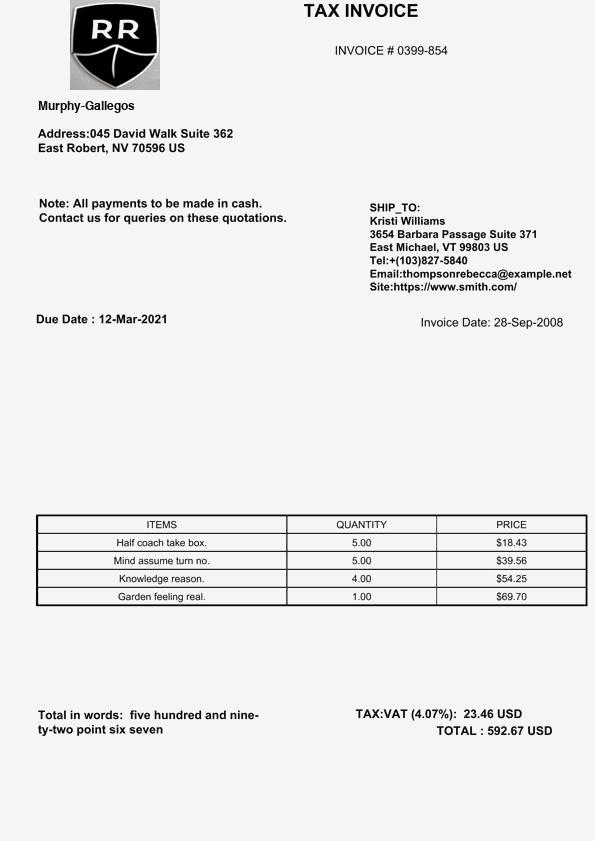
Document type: Invoice